Question: What might the diagnosis be?
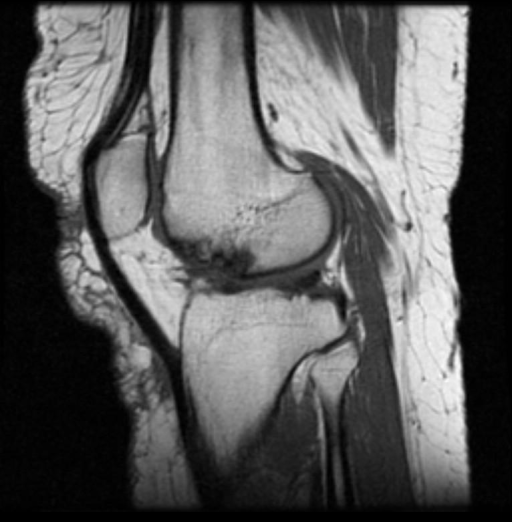
Answer: The possible diagnosis includes • Spontaneous Osteonecrosis of the knee
• Osteochondritis dissecans
•  Meniscal Tear
•  Stress fracture.